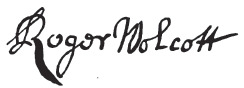
Signature of: roger wolcott